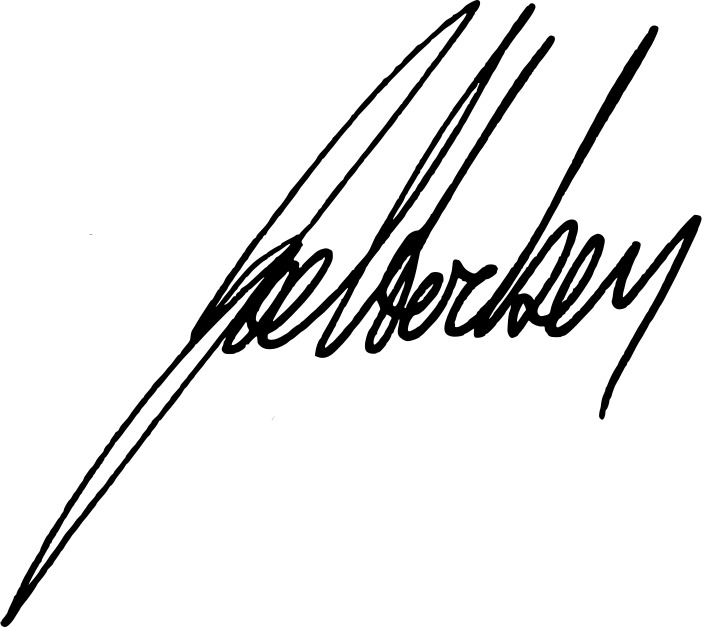
Signature of: joe hockey